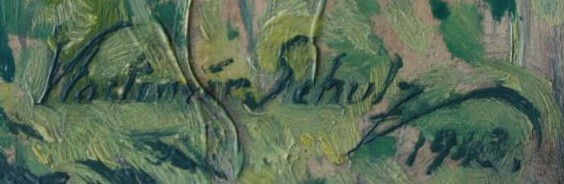
Signature of: vladimír schulz